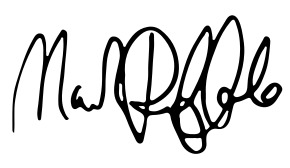
Signature of: mark ruffalo